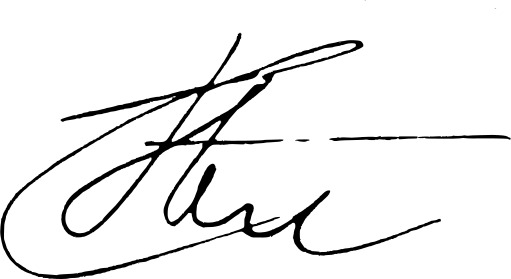
Signature of: constantin stere